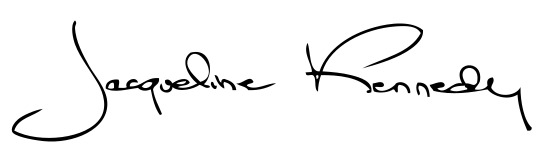
Signature of: jacqueline kennedy onassis